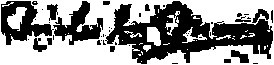
Signature of: miles conway moore